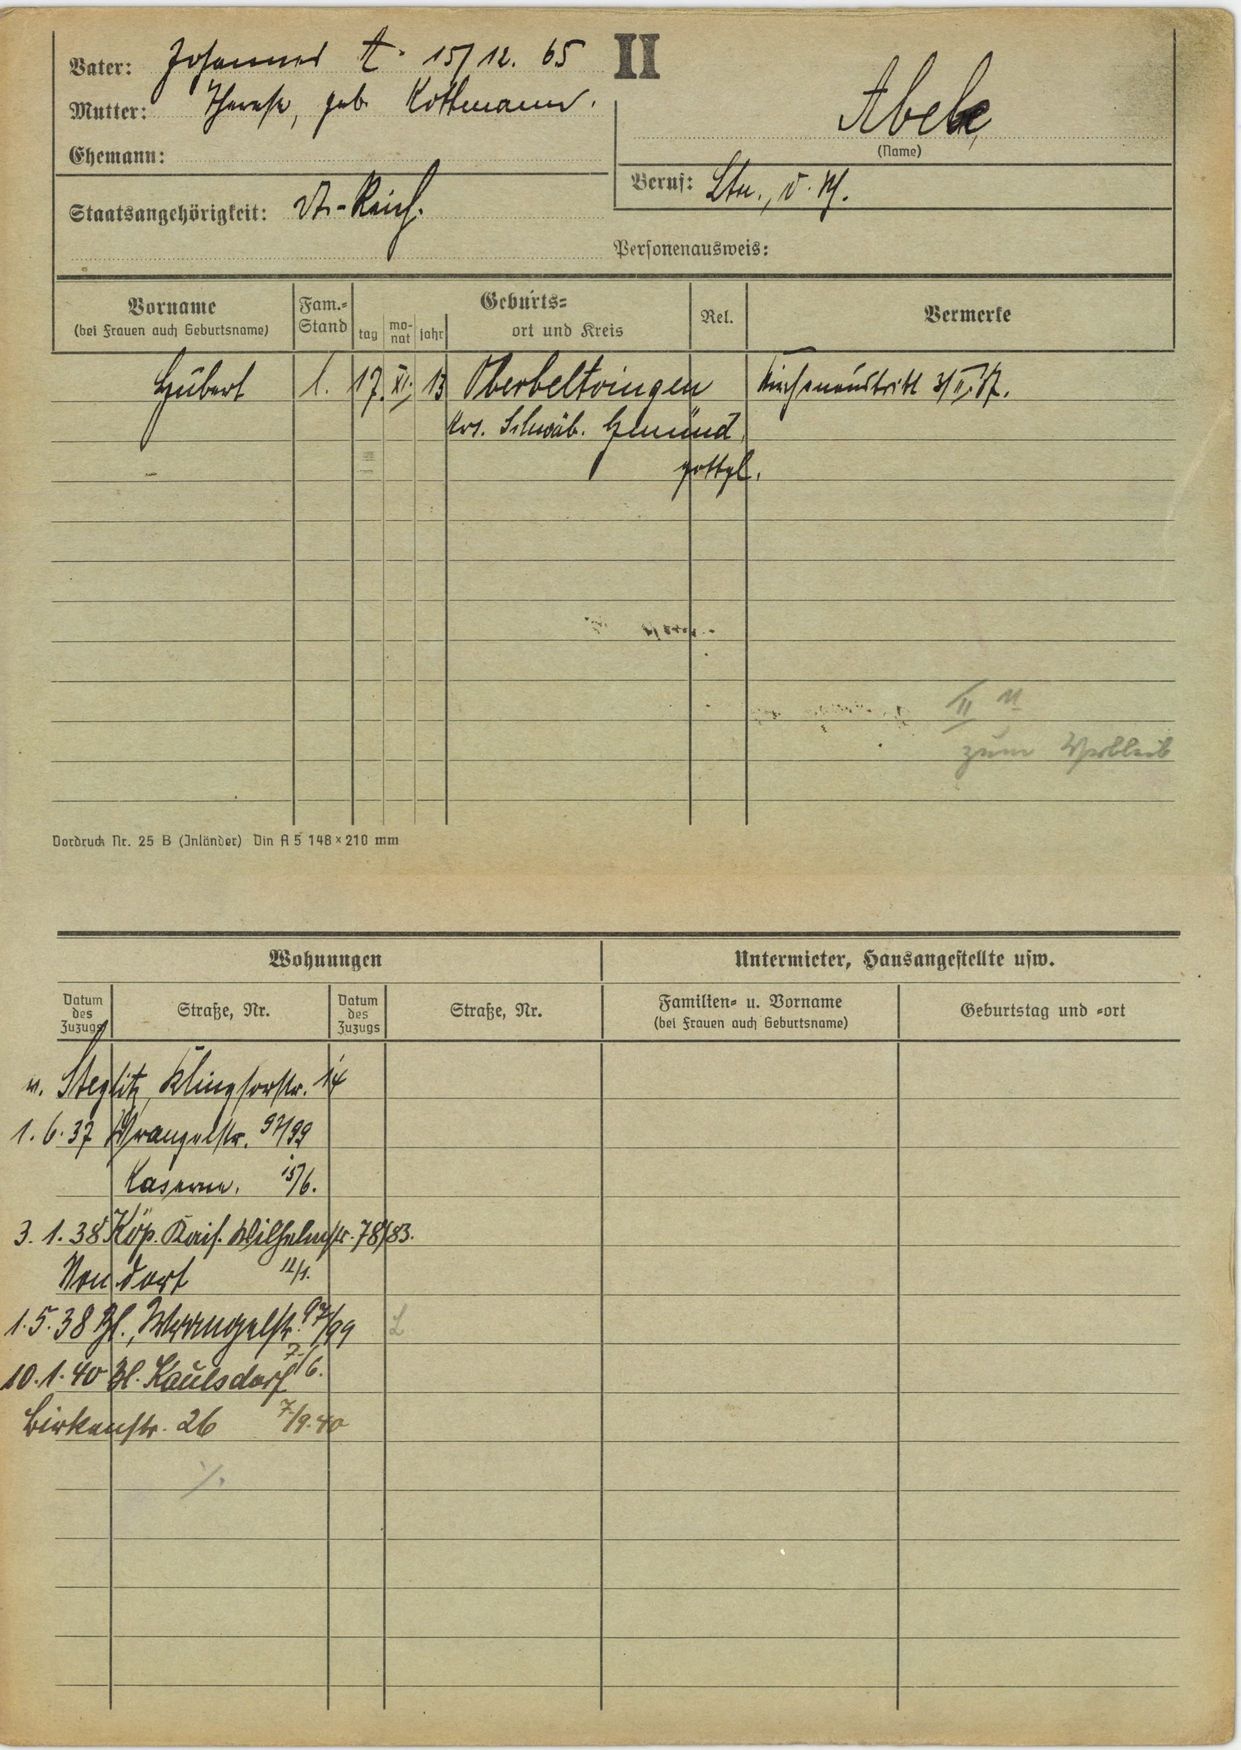
Abele